Question: What is the estimated tax bill amount according to the document?
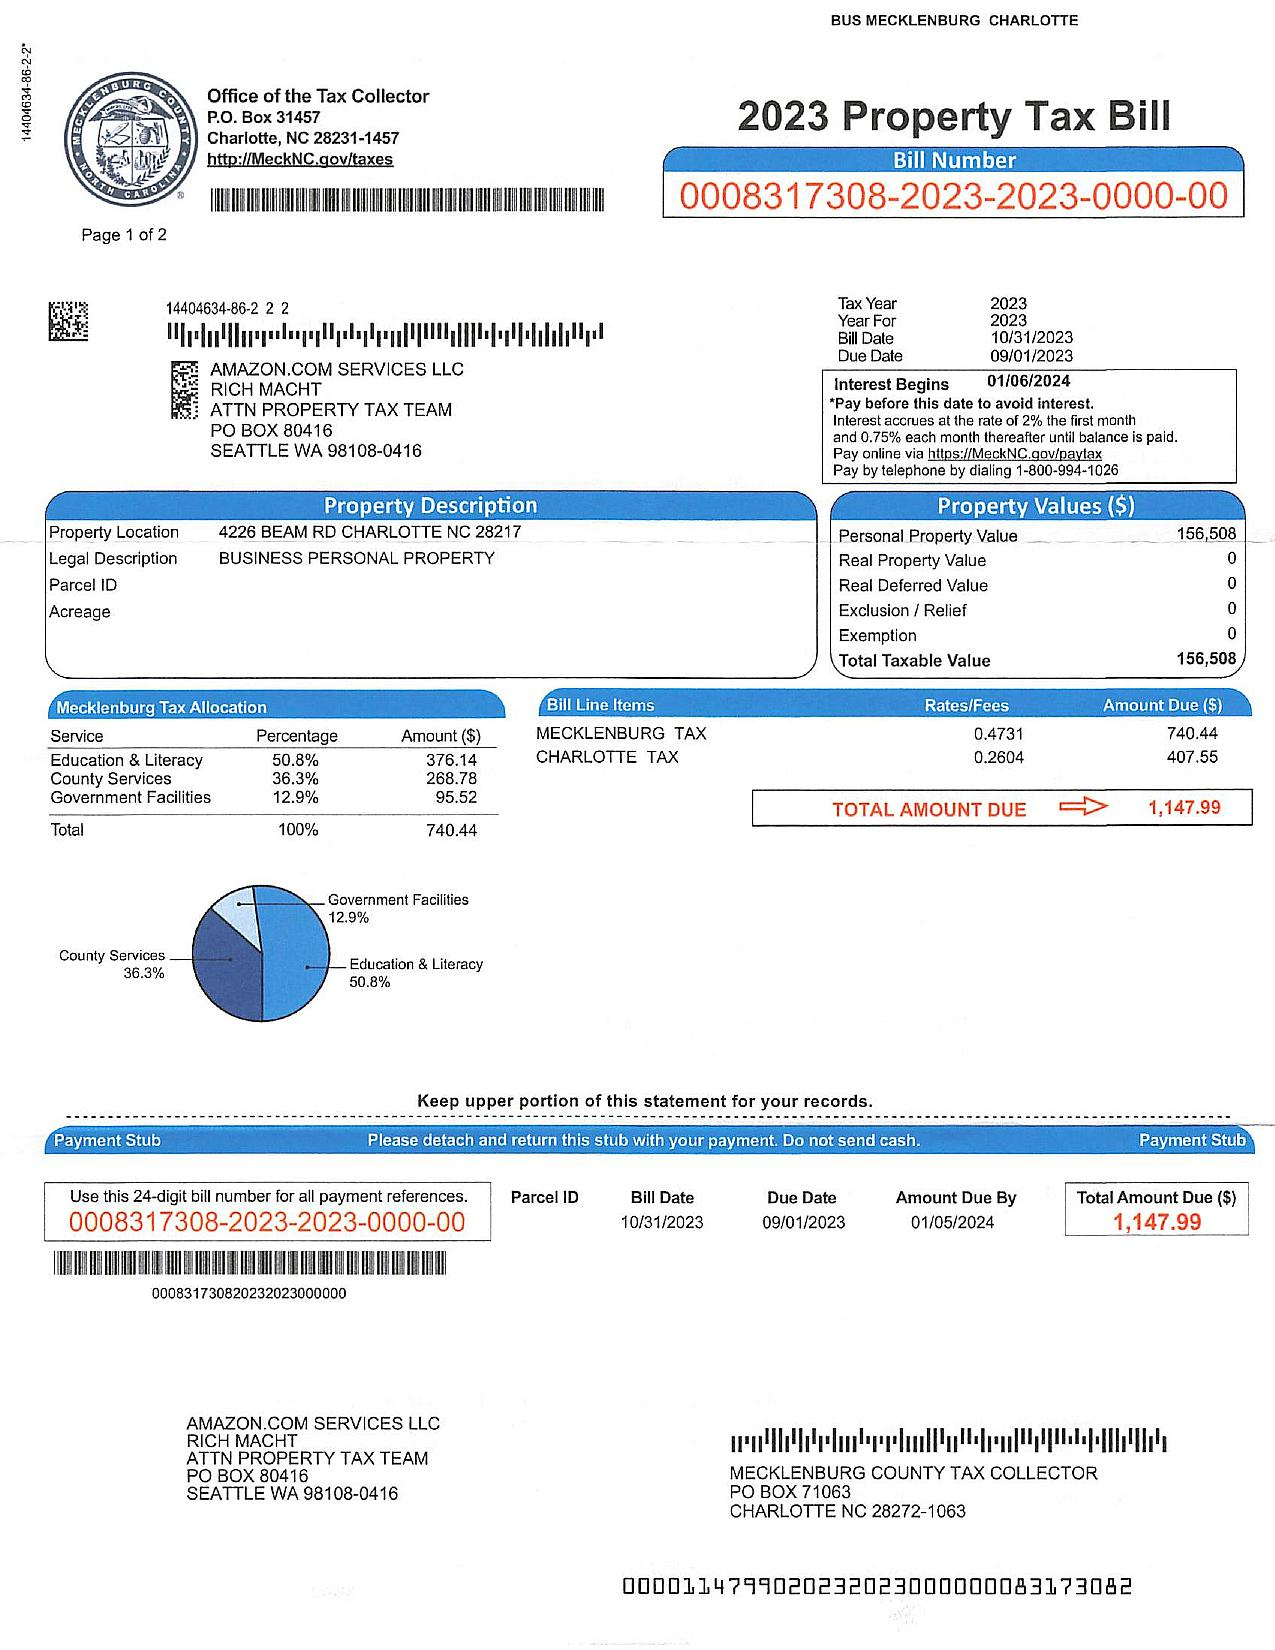
Answer: "1,147.99"